Question: Explain the disease:
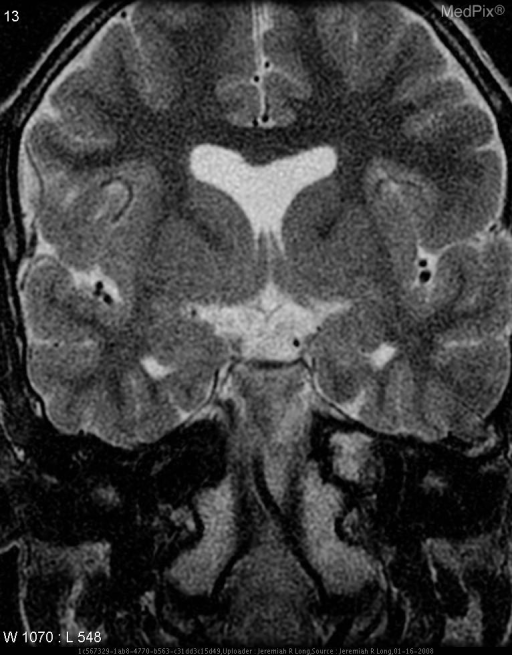
Answer: The disease is discussed as: Septo-optic dysplasia (SOD) (de Morsier syndrome) is a congenital malformation syndrome manifested by hypoplasia (underdevelopment) of the optic nerve, hypopituitarism, and absence of the septum pellucidum (a midline part of the brain). In a severe case, this results in pituitary hormone deficiencies, blindness, and mental retardation. However, there are milder degrees of each of the three problems, and some children only have one or two of the three.

Neuroradiologically, intracranial malformations associated with septo-optic dysplasia include agenesis of the corpus callosum, schizencephaly, and lobar holoprosencephaly.

The optic nerve hypoplasia is generally manifested by nystagmus (involuntary eye movements, often side-to-side) and a smaller-than-usual optic disk. The degree of visual impairment is variable, and ranges from normal vision to complete blindness. When nystagmus develops, it typically appears by 1-4 months of age, and usually indicates that there will be a significant degree of visual impairment, but the severity is difficult to predict in infancy. Although there are many measures to compensate for visual impairment, no treatment is available to induce normal optic nerve function.

The degree of pituitary deficiency is also variable, and ranges from normal function, to deficiency of a single hormone, to deficiency of both anterior and posterior hormones (termed panhypopituitarism